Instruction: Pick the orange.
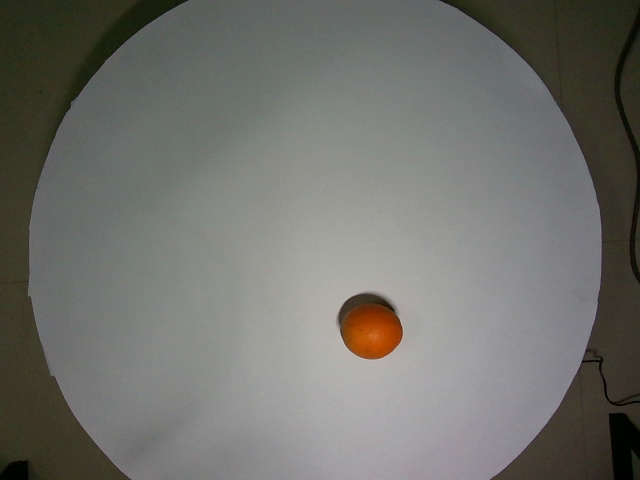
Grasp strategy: vertical